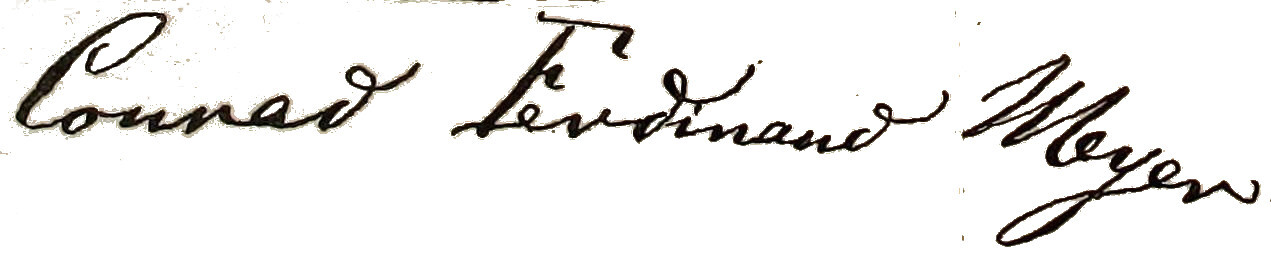
Signature of: conrad ferdinand meyer